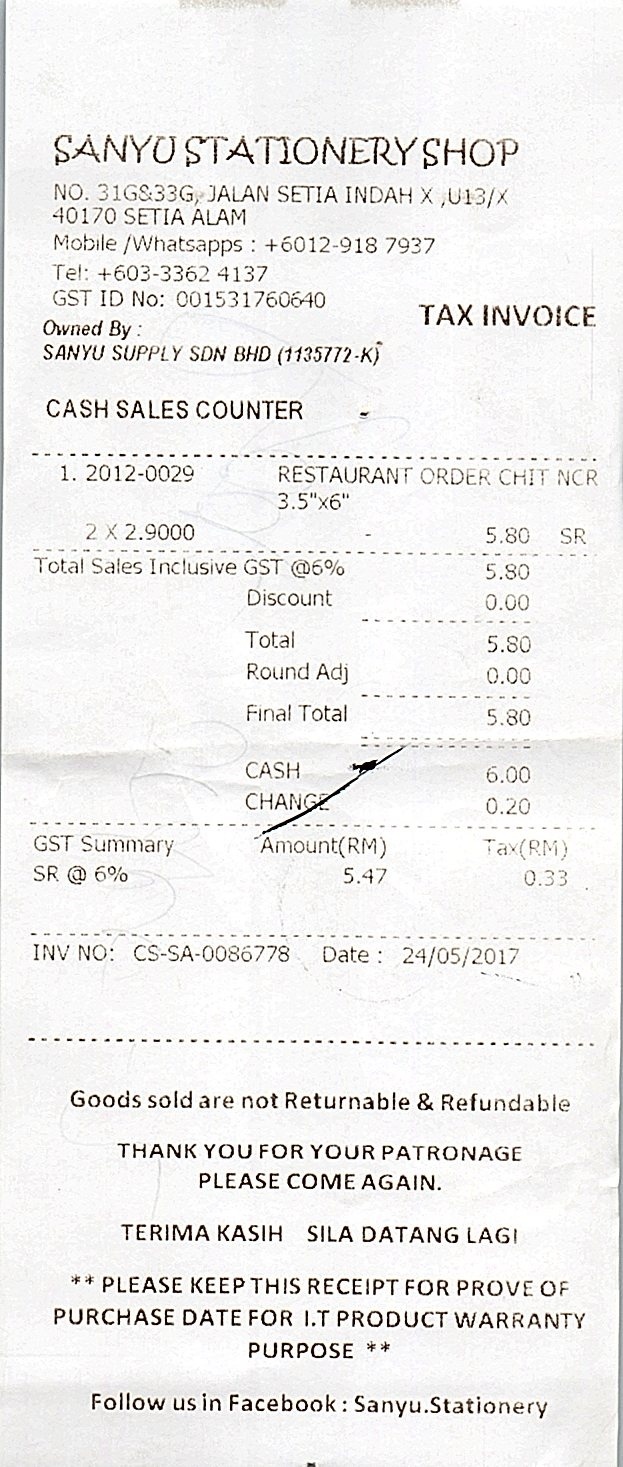
SANYU STATIONERY SHOP
NO. 31G&33G, JALAN SETIA INDAH X ,U13/X
40170 SETIA ALAM
MOBILE /WHATSAPPS : +6012-918 7937
TEL: +603-3362 4137
GST ID NO: 001531760640
TAX INVOICE
OWNED BY :
SANYU SUPPLY SDN BHD (1135772-K)
CASH SALES COUNTER
1. 2012-0029
2 X 2.9000
RESTAURANT ORDER CHIT NCR
3.5"X6"
5.80
SR
TOTAL SALES INCLUSIVE GST @6%
DISCOUNT
TOTAL
ROUND ADJ
FINAL TOTAL
CASH
CHANGE
5.80
0.00
5.80
0.00
5.80
6.00
0.20
GST SUMMARY
AMOUNT(RM)
TAX(RM)
SR @ 6%
5.47
0.33
INV NO: CS-SA-0086778
DATE : 24/05/2017
GOODS SOLD ARE NOT RETURNABLE & REFUNDABLE
THANK YOU FOR YOUR PATRONAGE
PLEASE COME AGAIN.
TERIMA KASIH SILA DATANG LAGI
** PLEASE KEEP THIS RECEIPT FOR PROVE OF
PURCHASE DATE FOR I.T PRODUCT WARRANTY
PURPOSE **
FOLLOW US IN FACEBOOK : SANYU.STATIONERY